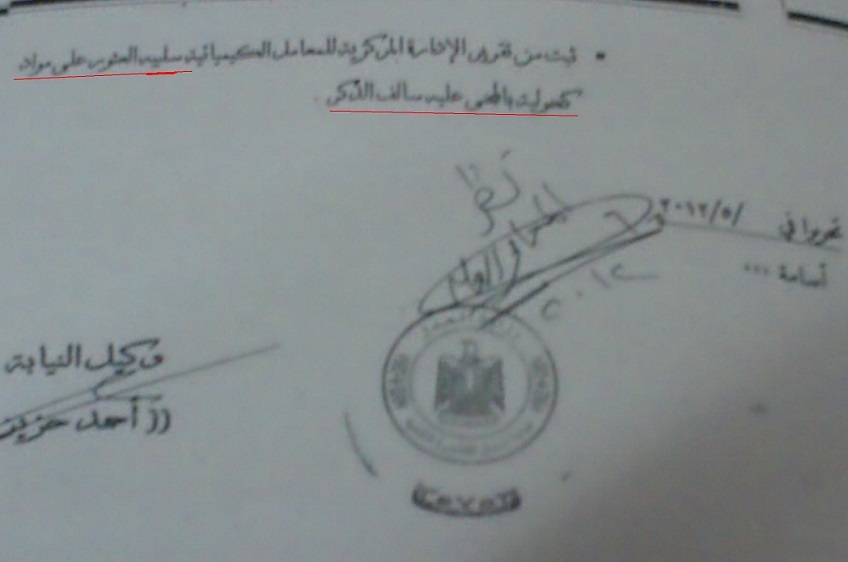
Signature of: mohammed gamal el din